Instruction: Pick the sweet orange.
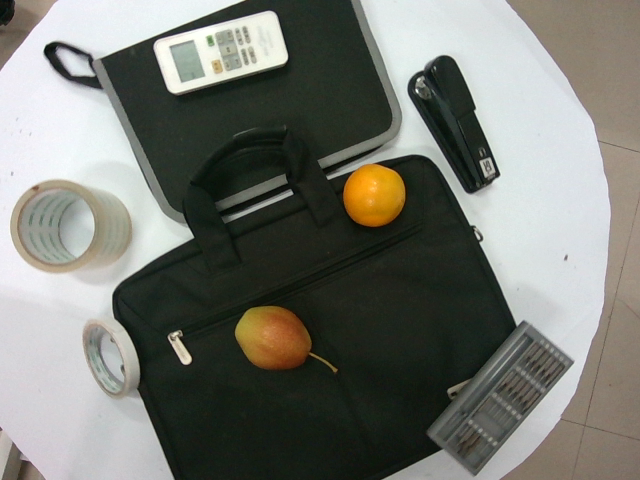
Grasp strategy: vertical